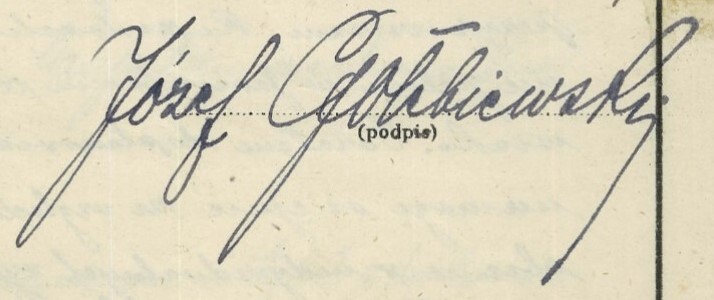
Signature of: józef gołębiewski